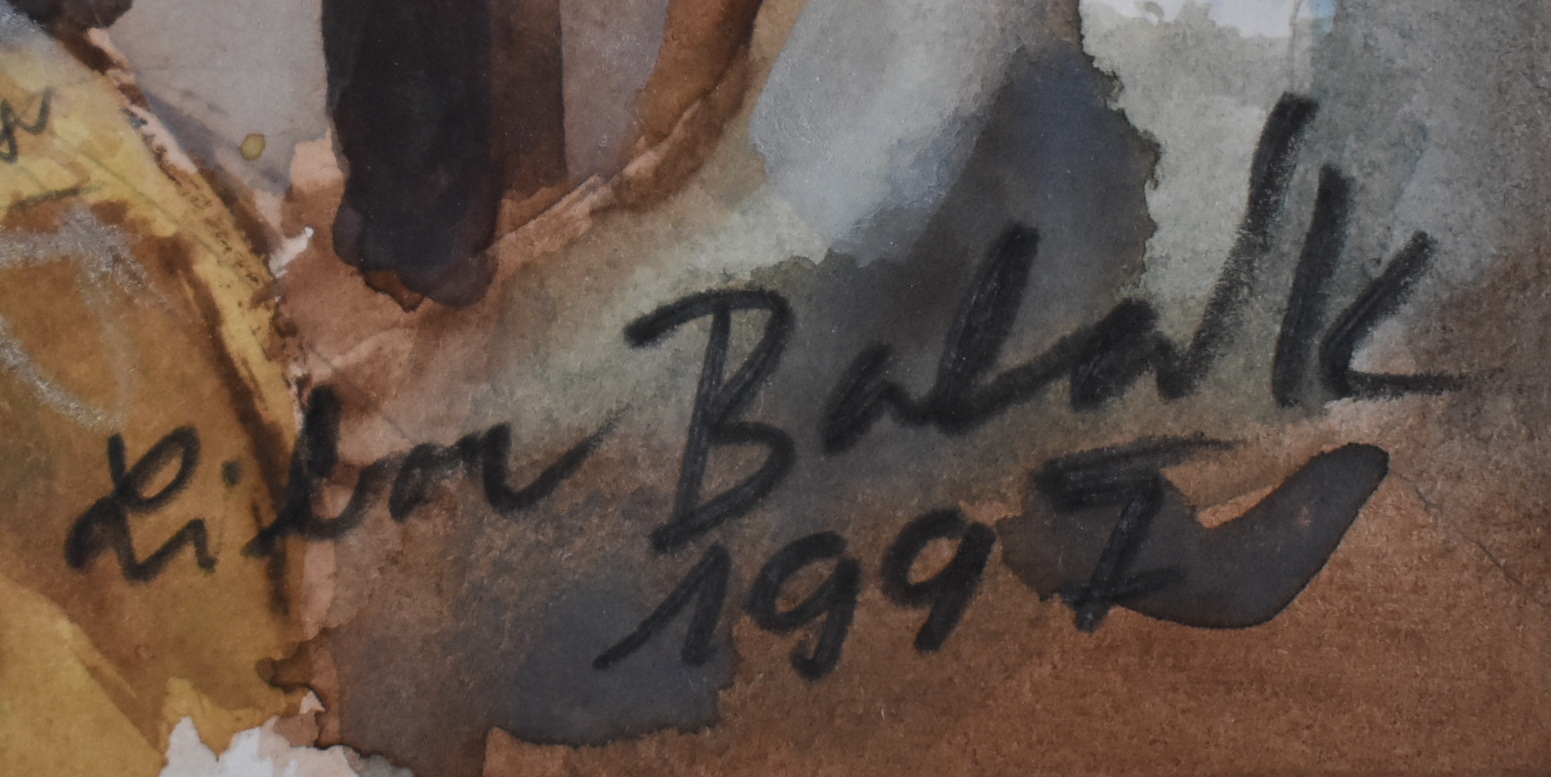
Signature of: libor balák